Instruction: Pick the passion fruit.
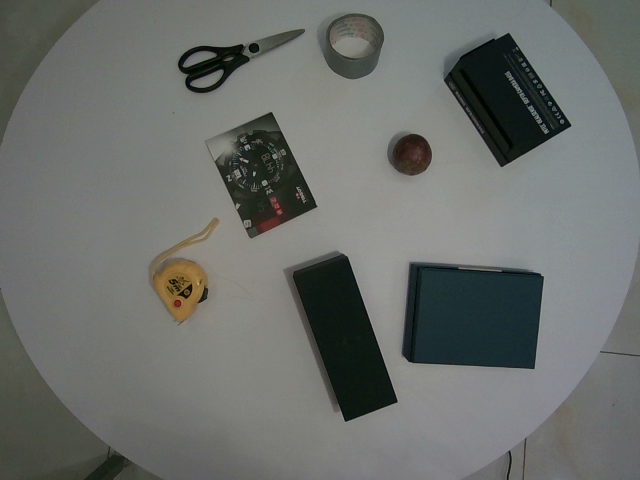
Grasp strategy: vertical